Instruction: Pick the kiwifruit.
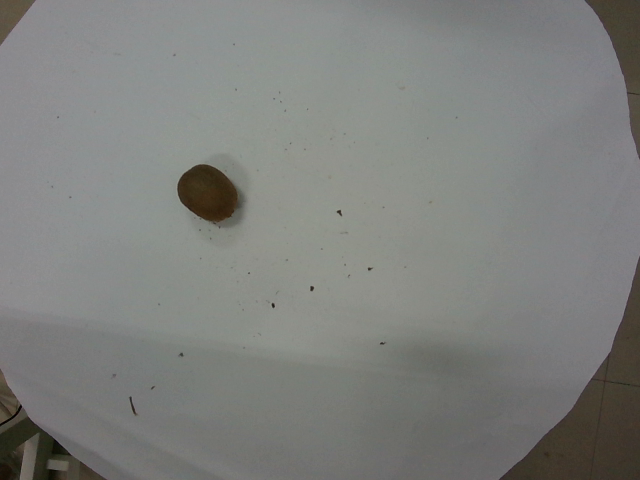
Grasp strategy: vertical